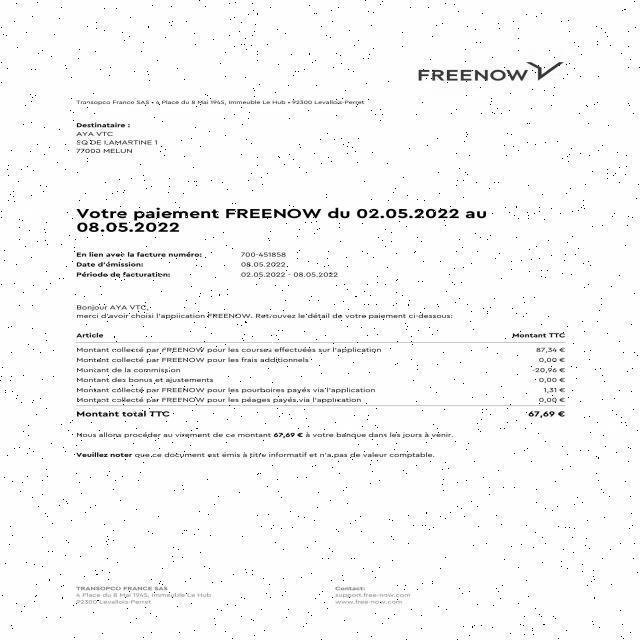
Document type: Invoice